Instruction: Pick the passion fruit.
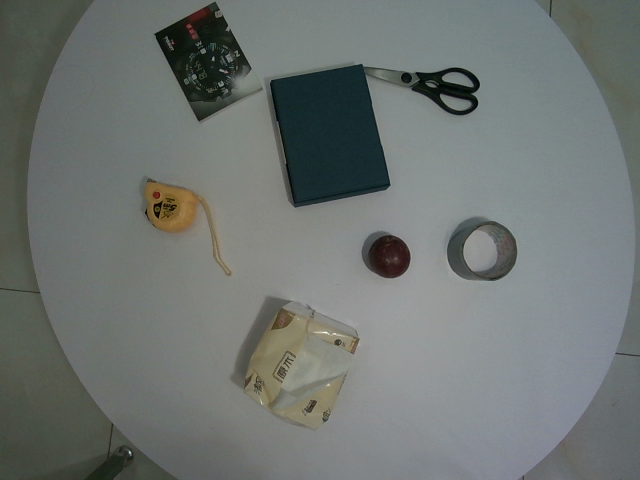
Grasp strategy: vertical